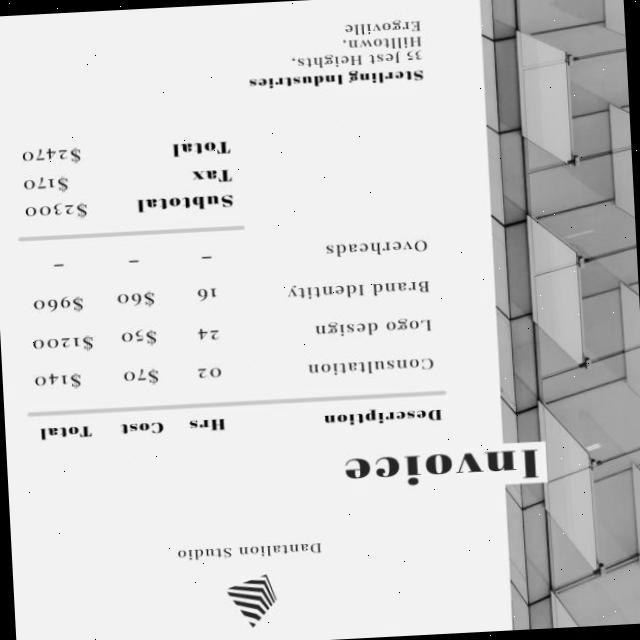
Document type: Invoice